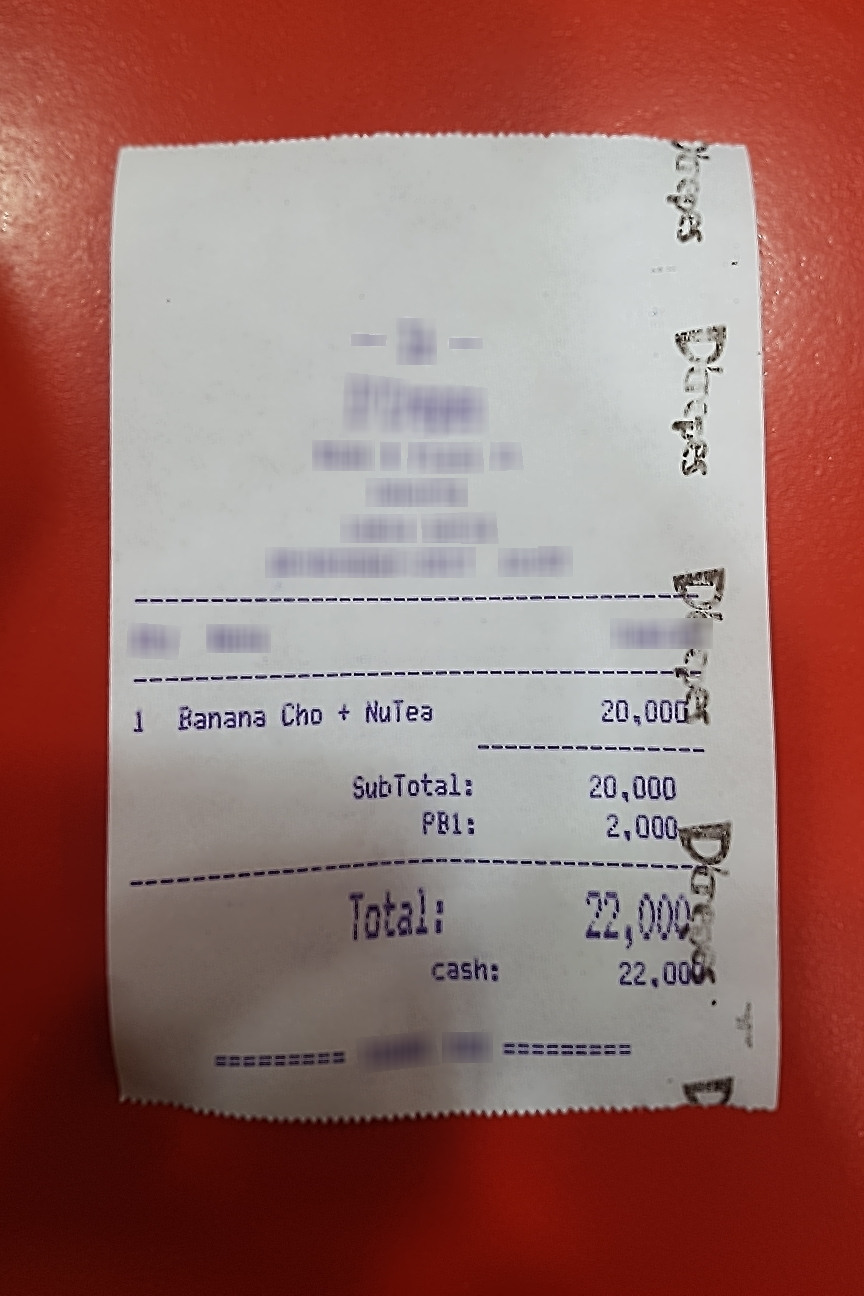
Number of items: 3
Subtotal: 20,000
Tax: 2,000
Total: 22,000
OCR text regions:
text: 1
text: Banana
text: Cho
text: +
text: NuTea
text: 20,000
text: SubTotal:
text: 20,000
text: PB1:
text: 2,000
text: Total:
text: 22,000
text: cash:
text: 22.000